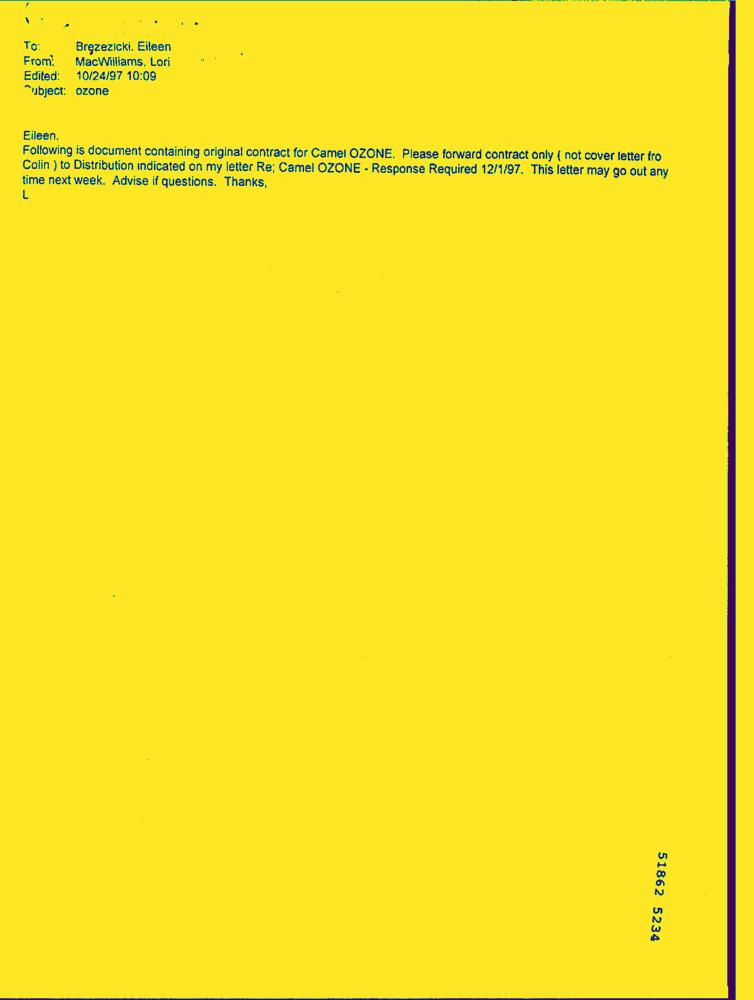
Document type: Letter-Doc